Question: What is the property identification or parcel number listed?
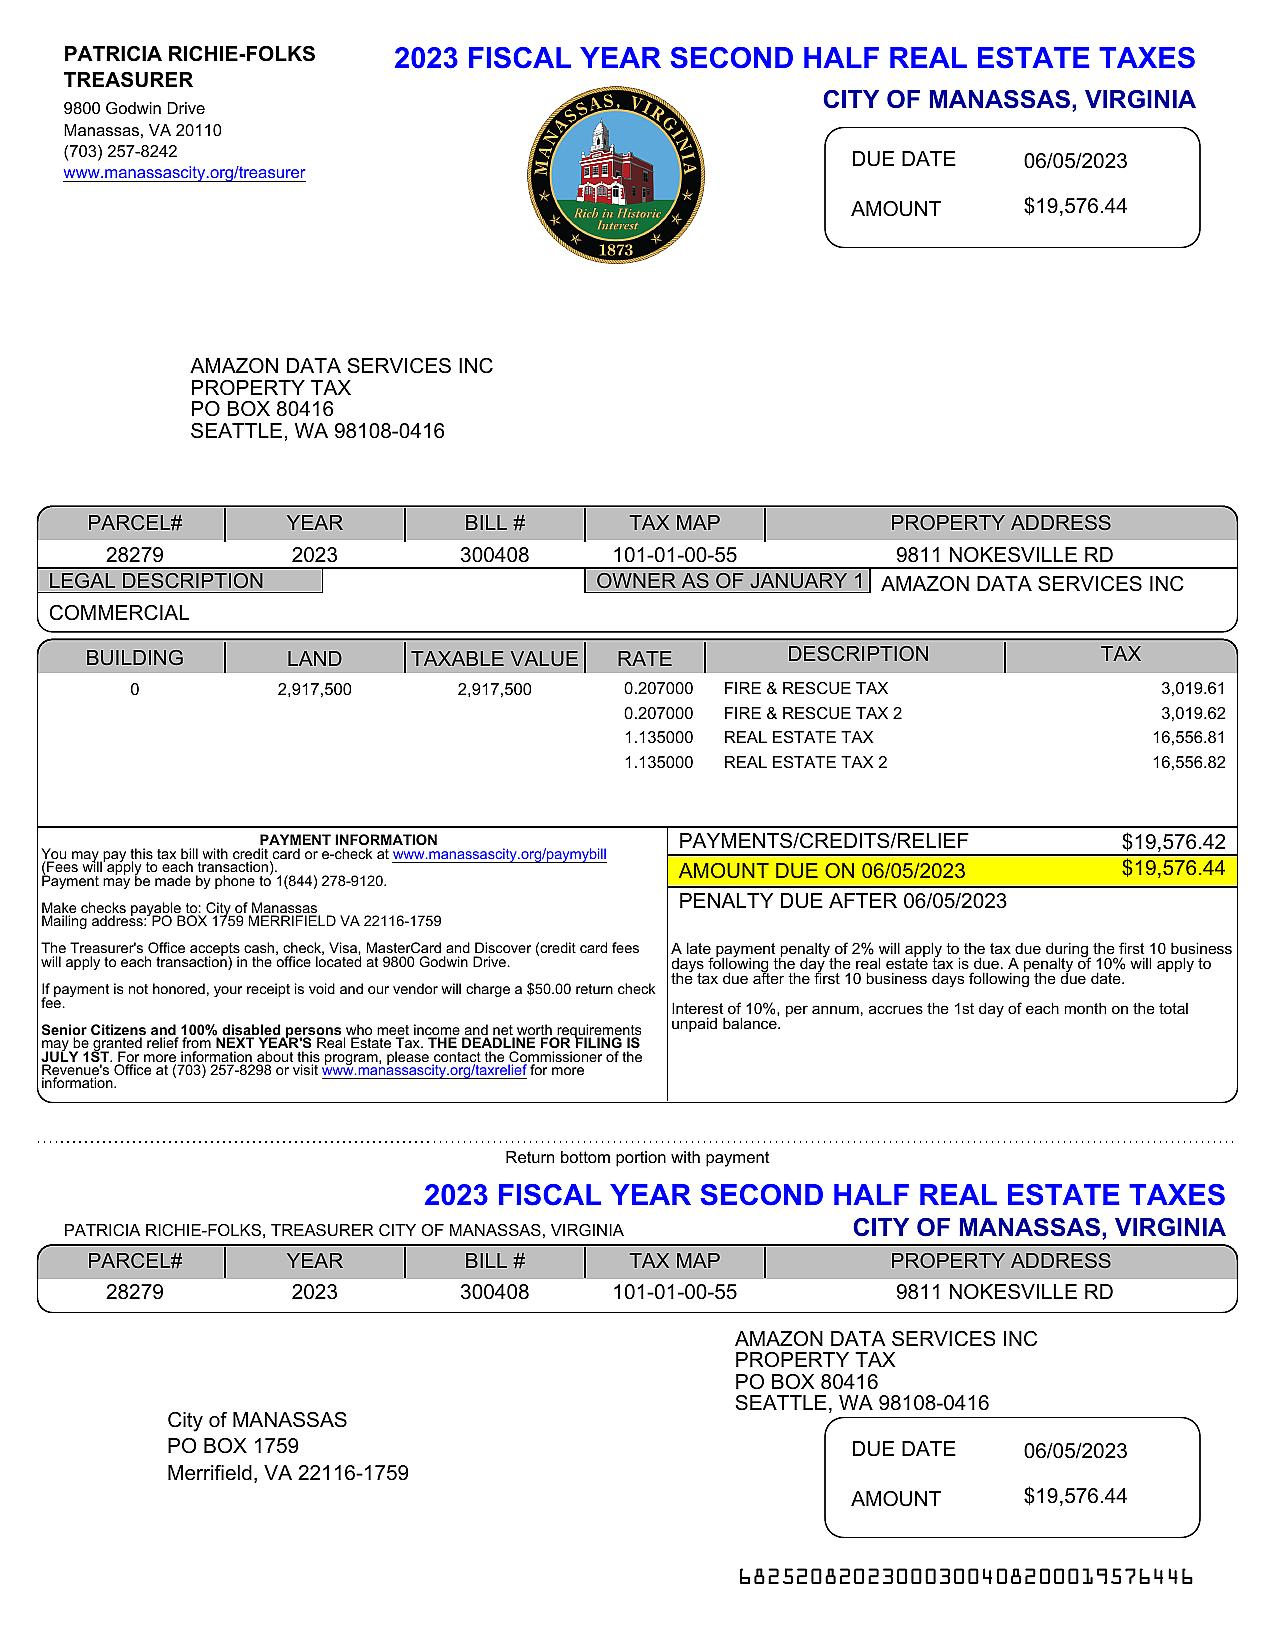
Answer: "28279"